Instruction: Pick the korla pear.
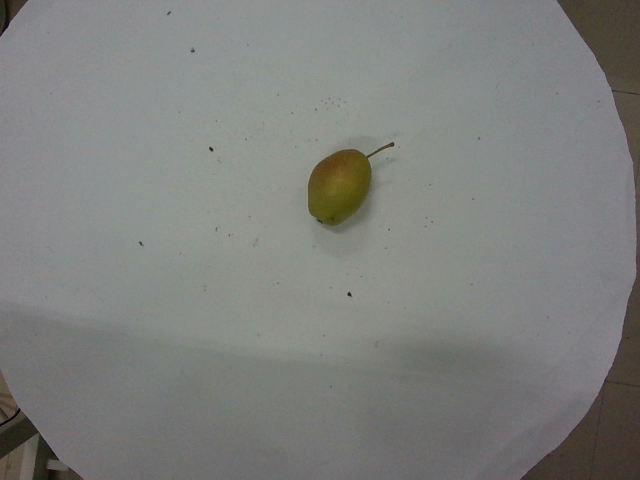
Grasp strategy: vertical